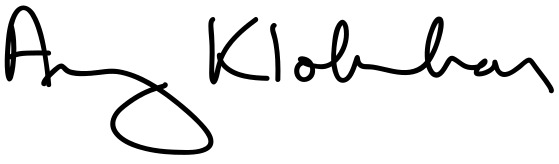
Signature of: amy klobuchar